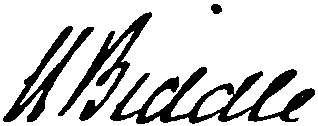
Signature of: nicholas biddle